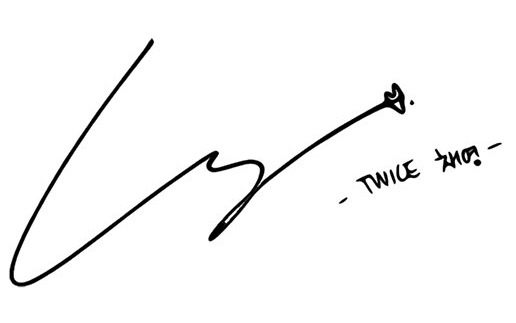
Signature of: son chaeyoung